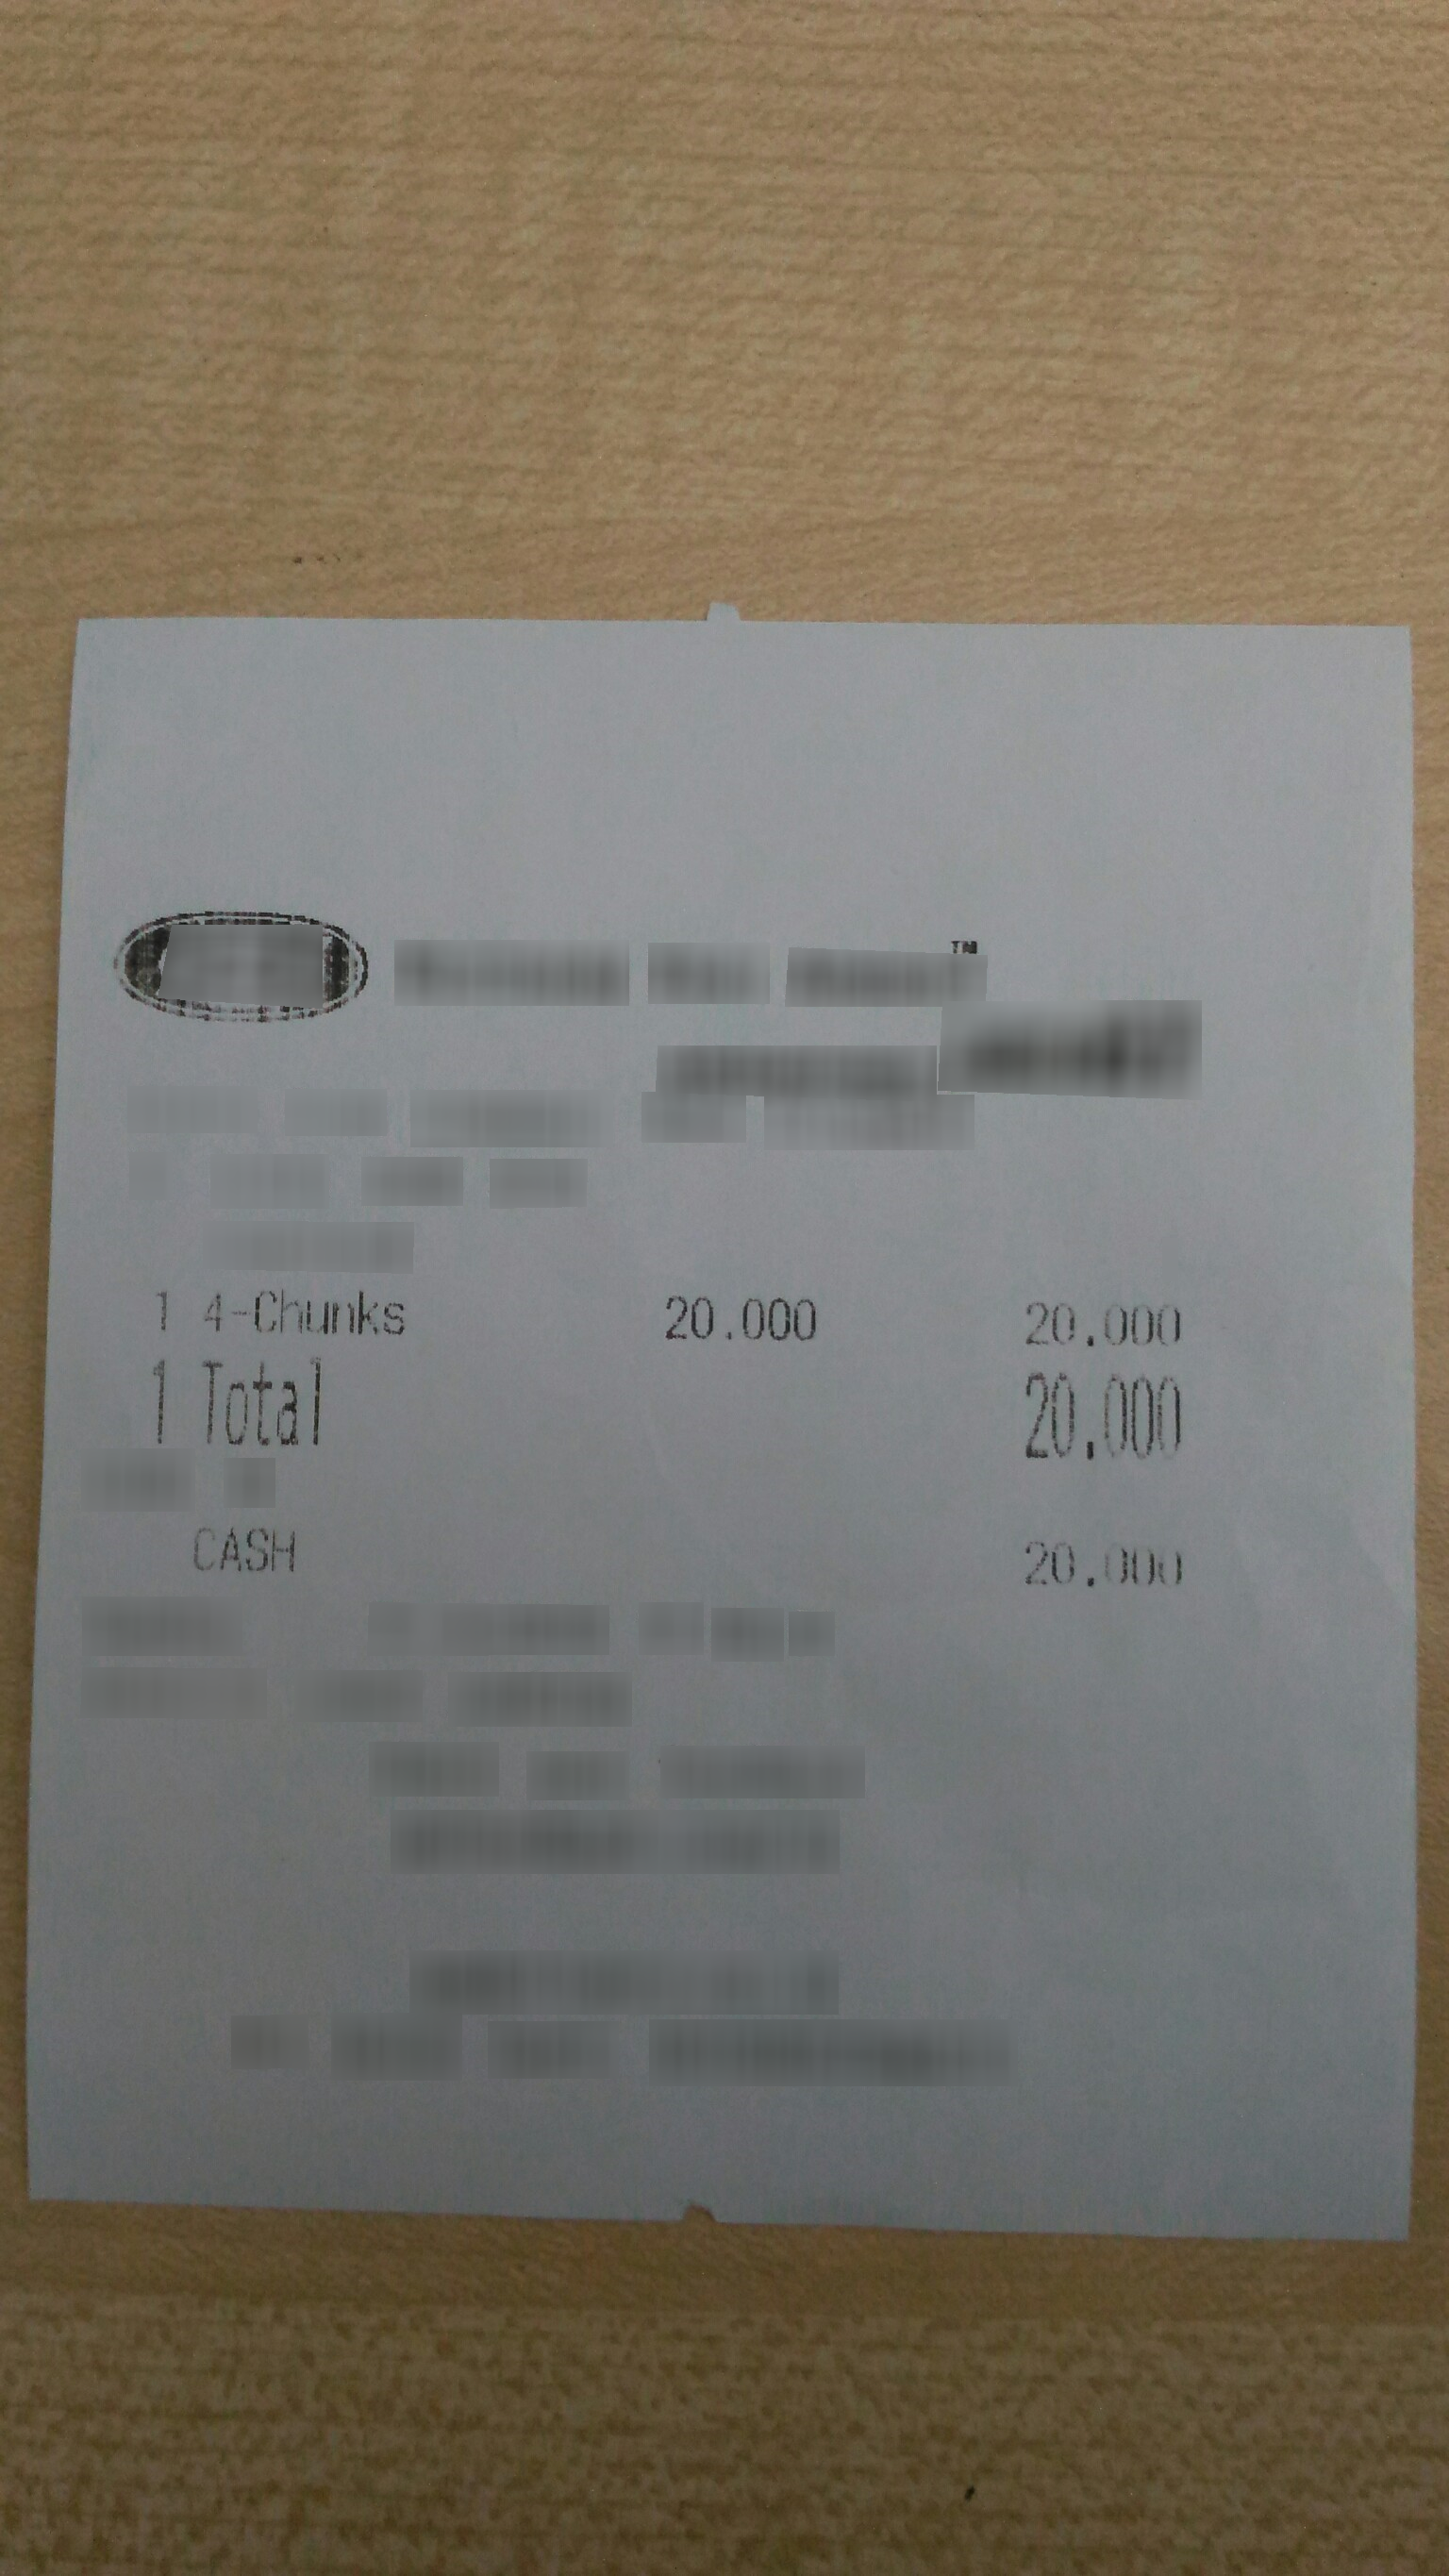
Receipt information:
total: 20,000
line_items: item_name: 4-Chunks
item_value: 20.000
item_quantity: 1